Question: Talk about the condition:
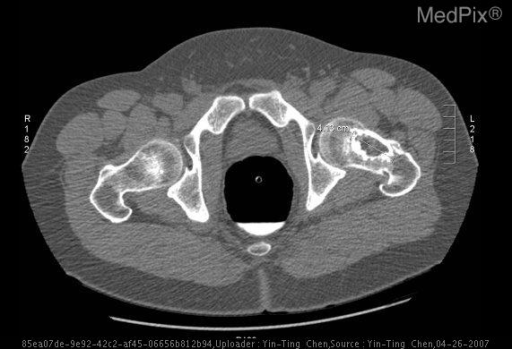
Answer: The disease is discussed as: Tumor  Name: Fibrous Dysplasia

Cell  of  Origin: osteoblast

Common  Locations for monostotic fibrous dysplasia: ribs, femur, tibia, craniofacial bones, calvarium and humerus in decreasing order of frequency

Demographics: age range 10-70 years, with highest prevalence in 10-30 years of age.  No ethnicity or gender predilection.

Histology: Collagenous/fibrous matrix and randomly oriented trabeculae formed by spindle stromal cells, and immature-appearing bone spicules not lined by osteoblasts.

Special  Stains: None

Gross  Appearance: grey-whitish lesion with gritty texture

Radiology: On plain radiographs, in the extremities, fibrous dysplasia appears as as a well-defined lucent lesion, with "ground glass" appearance with narrow zone of transition with or without calcifications or ossifications.  Periosteal reaction is uncommon; stress fractures and pathological fractures can occur.

Prognosis  and  Treatment: Lesions are often stable, but in the prepubertal patient, some lesions can be vascular; occasionally aggressive particularly in the maxillary sinus.  Treatment of lesions in the extremity is usually not indicated unless patient experiences bone pain or pathological fracture, at which case, orthopedic consultation for stabilization may be required.